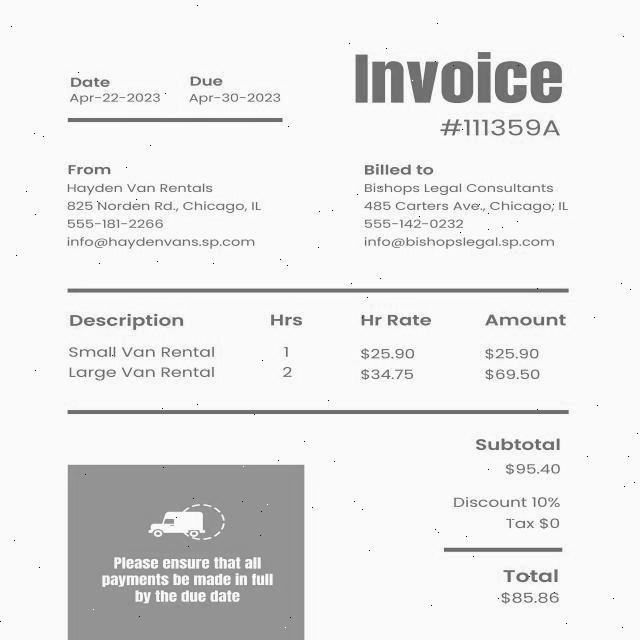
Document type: Invoice